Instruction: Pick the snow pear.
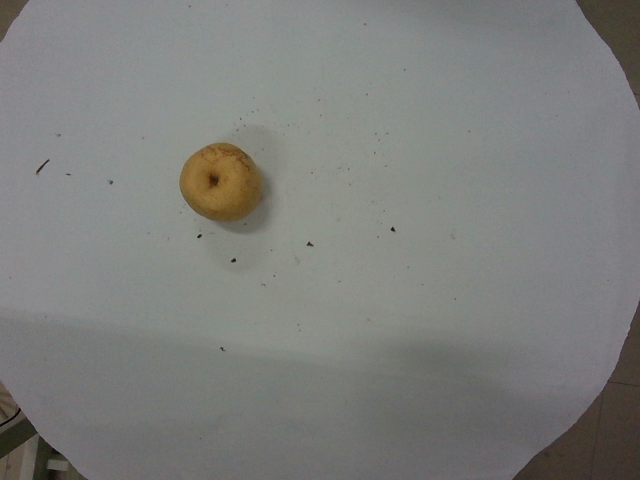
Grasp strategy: vertical